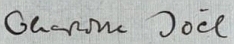
Signature of: charlotte joël